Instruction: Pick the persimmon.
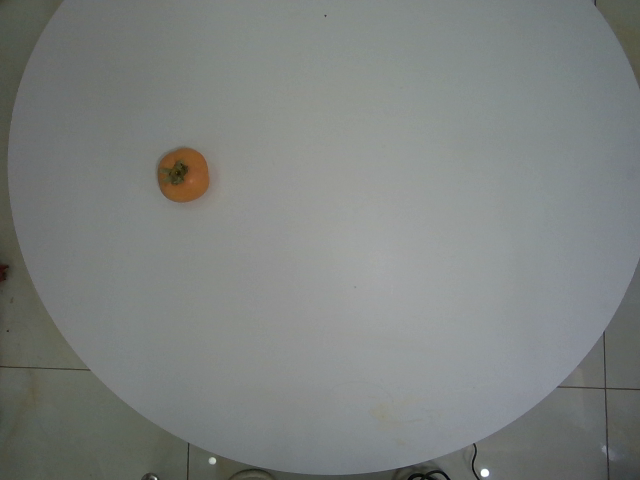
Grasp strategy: vertical